Retrieve the amount in words, amount in figures, name of the payee, date on the cheque, and the bank name from the image.
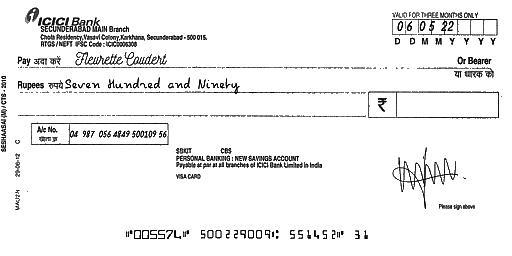
amt_in_words: Seven Hundred and Ninety
amt_in_figures:
payee_name: Fleurette Coudert
bank_name: ICICI Bank
cheque_date: 06/05/22